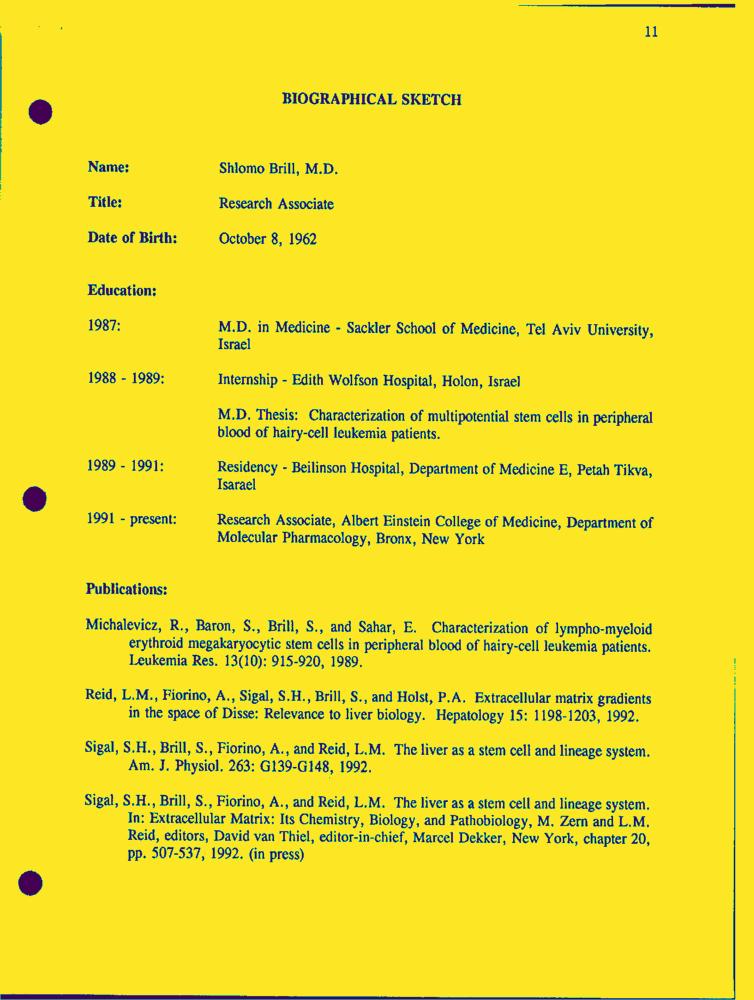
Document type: Resume-Doc